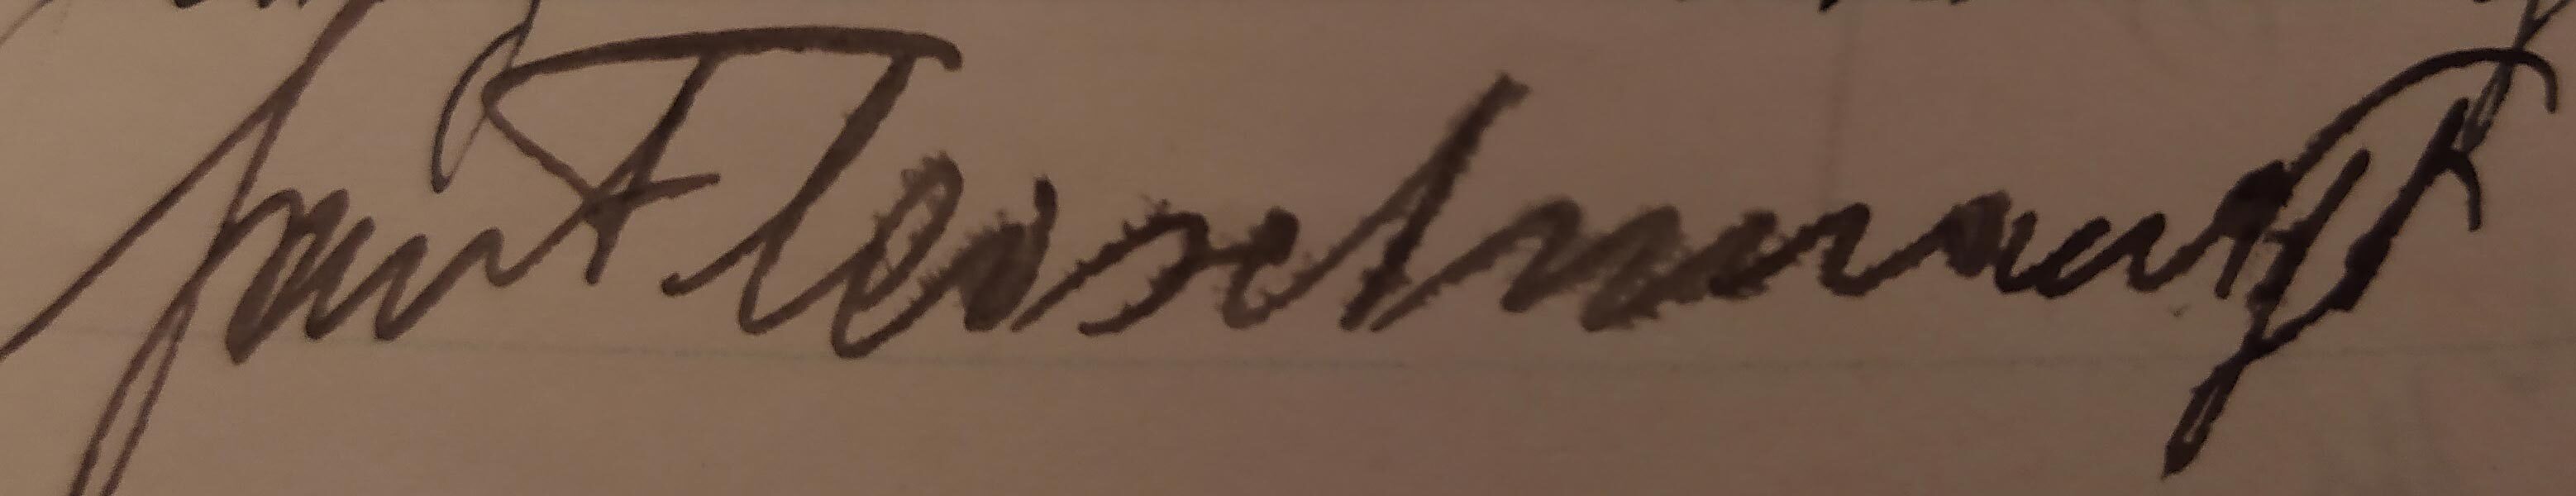
Signature of: jan fleischman